Question: What might the diagnosis be?
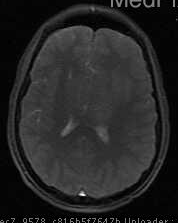
Answer: The possible diagnosis includes meningioma, lymphoma, hemangioparacytoma, metastatic carcinoma, inflammatory lesions such as sarcoidosis and Wegener's granulomatosis, and infections such as tuberculosis.